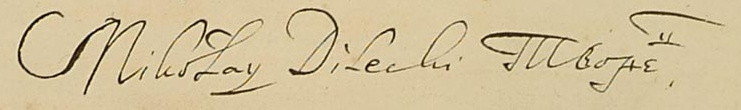
Signature of: nikolay diletsky